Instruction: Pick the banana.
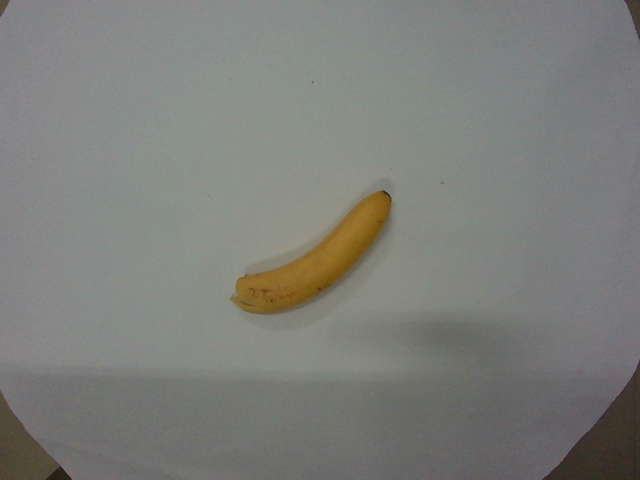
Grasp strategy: vertical